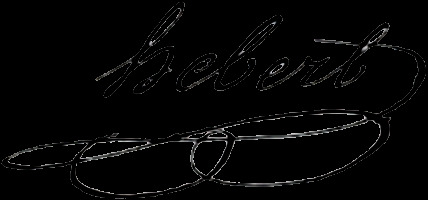
Signature of: jacques hébert